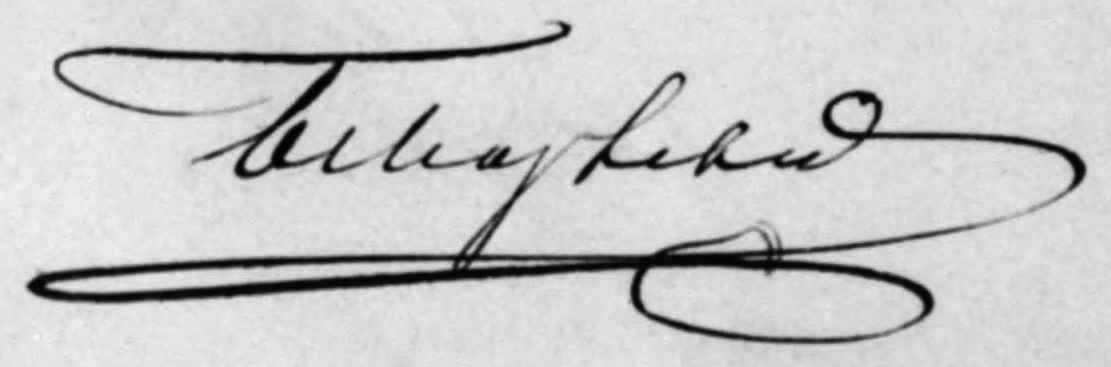
Signature of: boleslav markevich